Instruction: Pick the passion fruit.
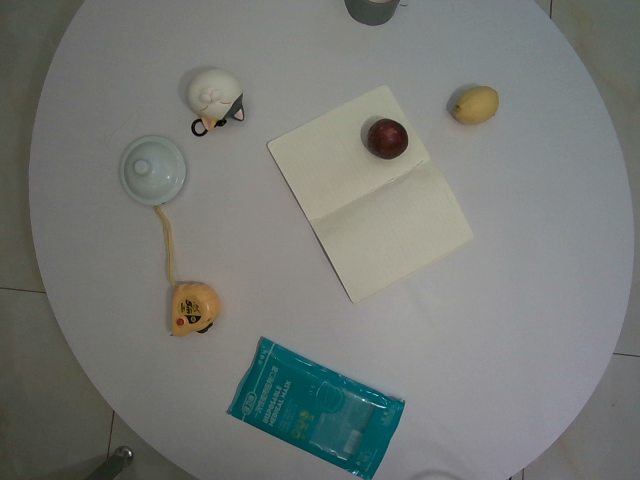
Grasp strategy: vertical